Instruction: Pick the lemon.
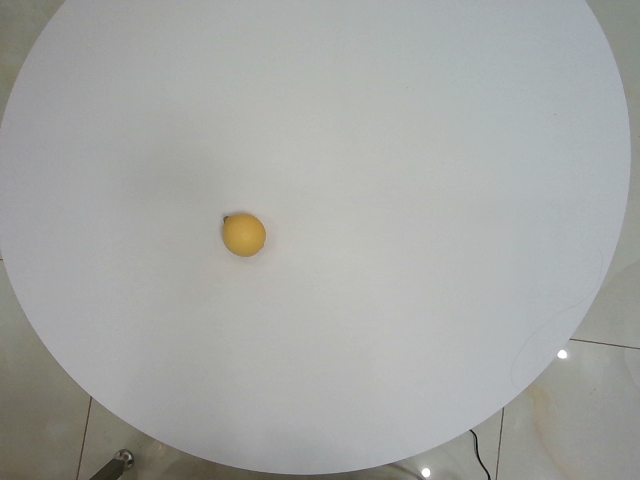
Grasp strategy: vertical